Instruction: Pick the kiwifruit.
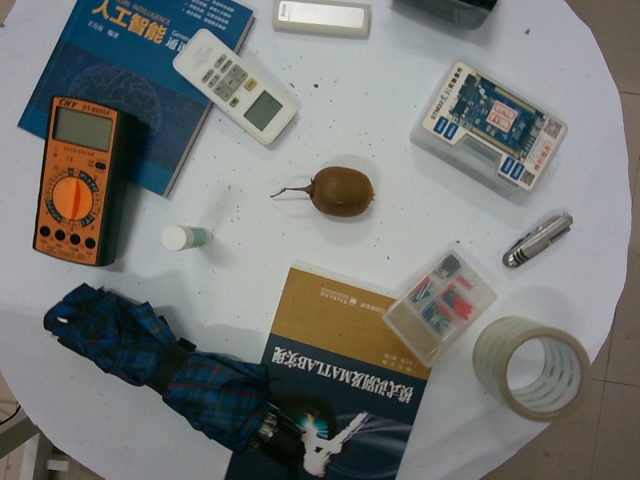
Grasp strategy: vertical